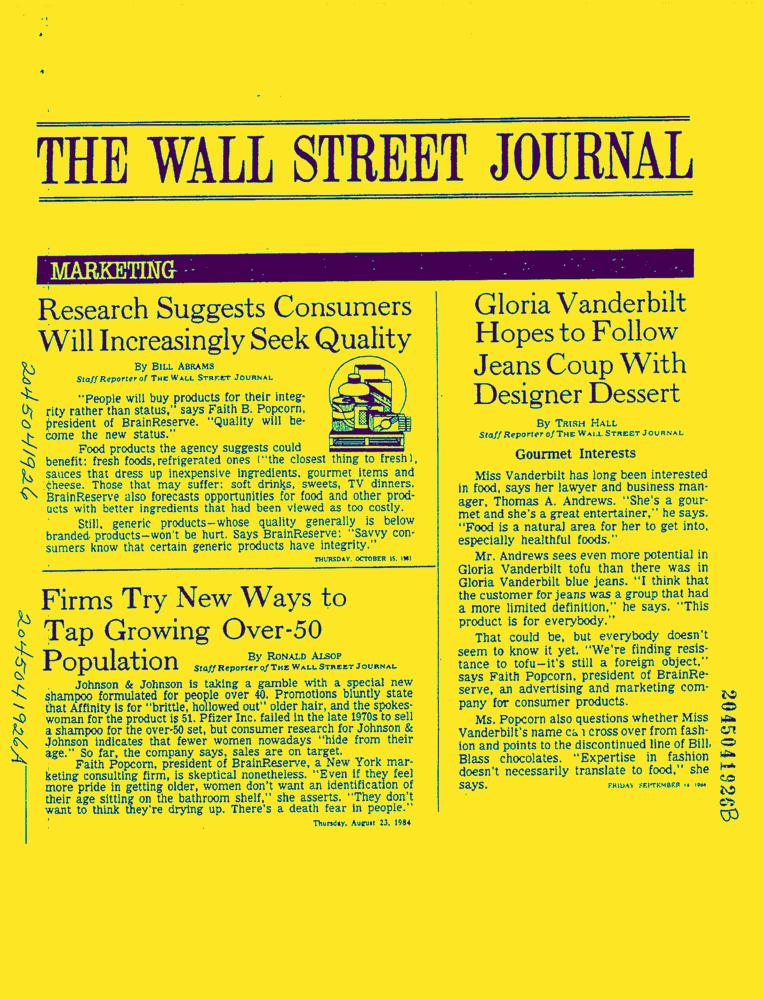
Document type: News-Article